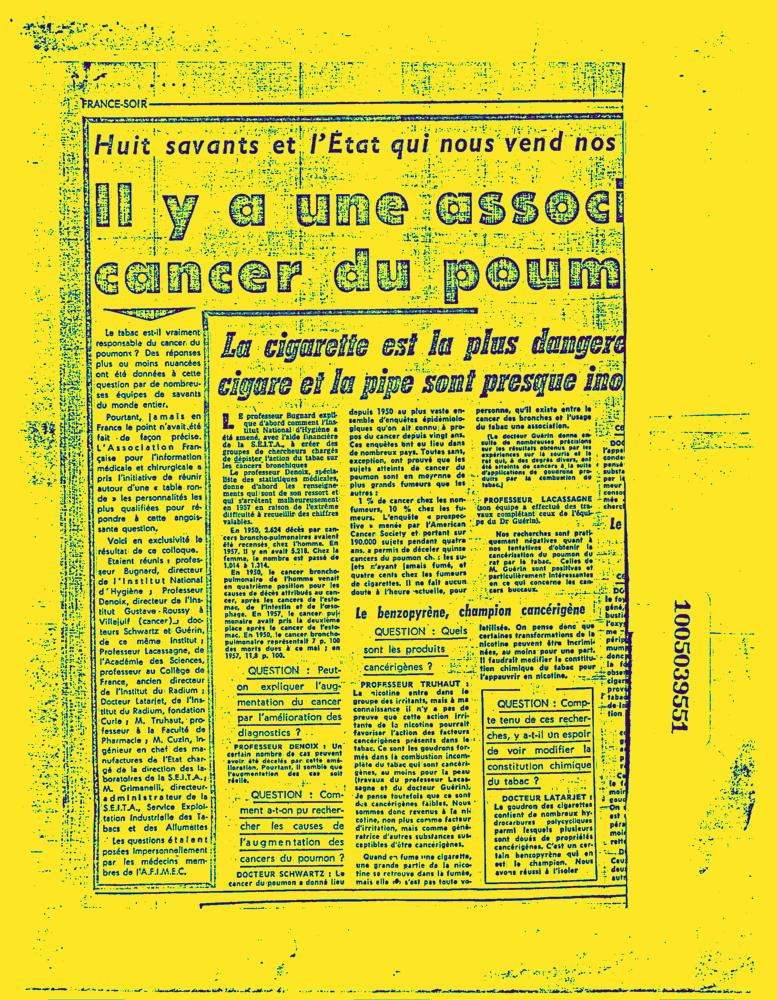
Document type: News-Article